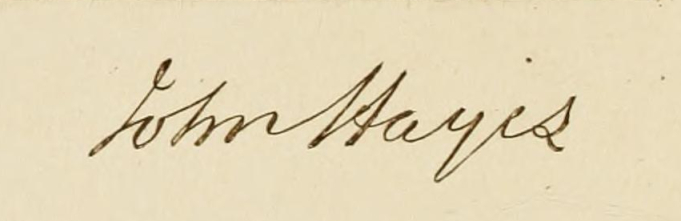
Signature of: john hayes